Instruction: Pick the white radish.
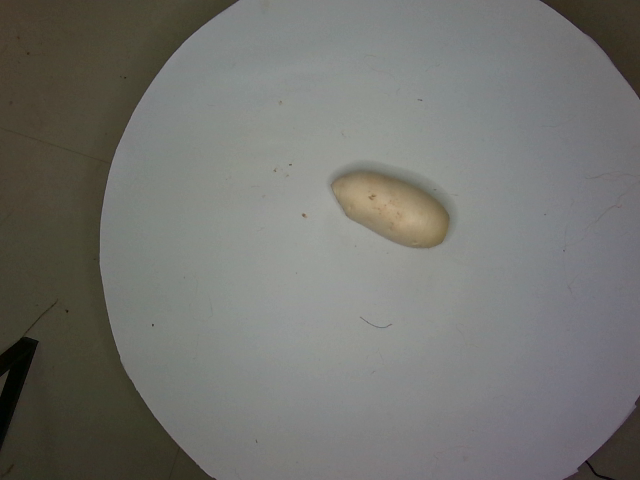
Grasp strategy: vertical